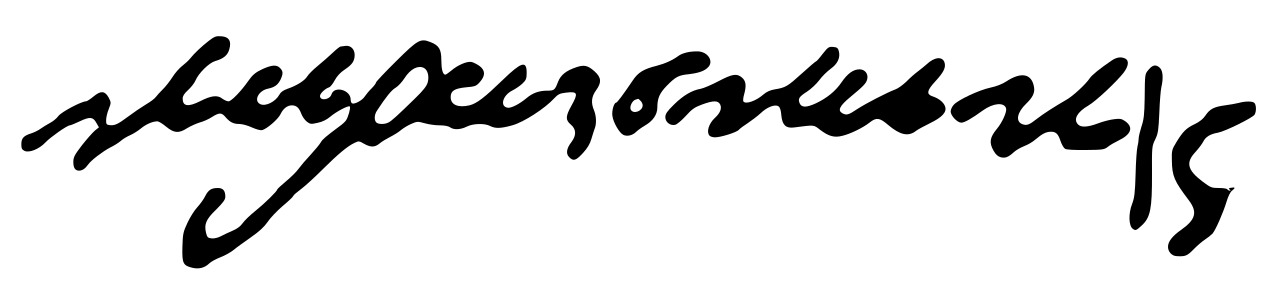
Signature of: georgios karaiskakis